Question: Which state is mentioned in the document?
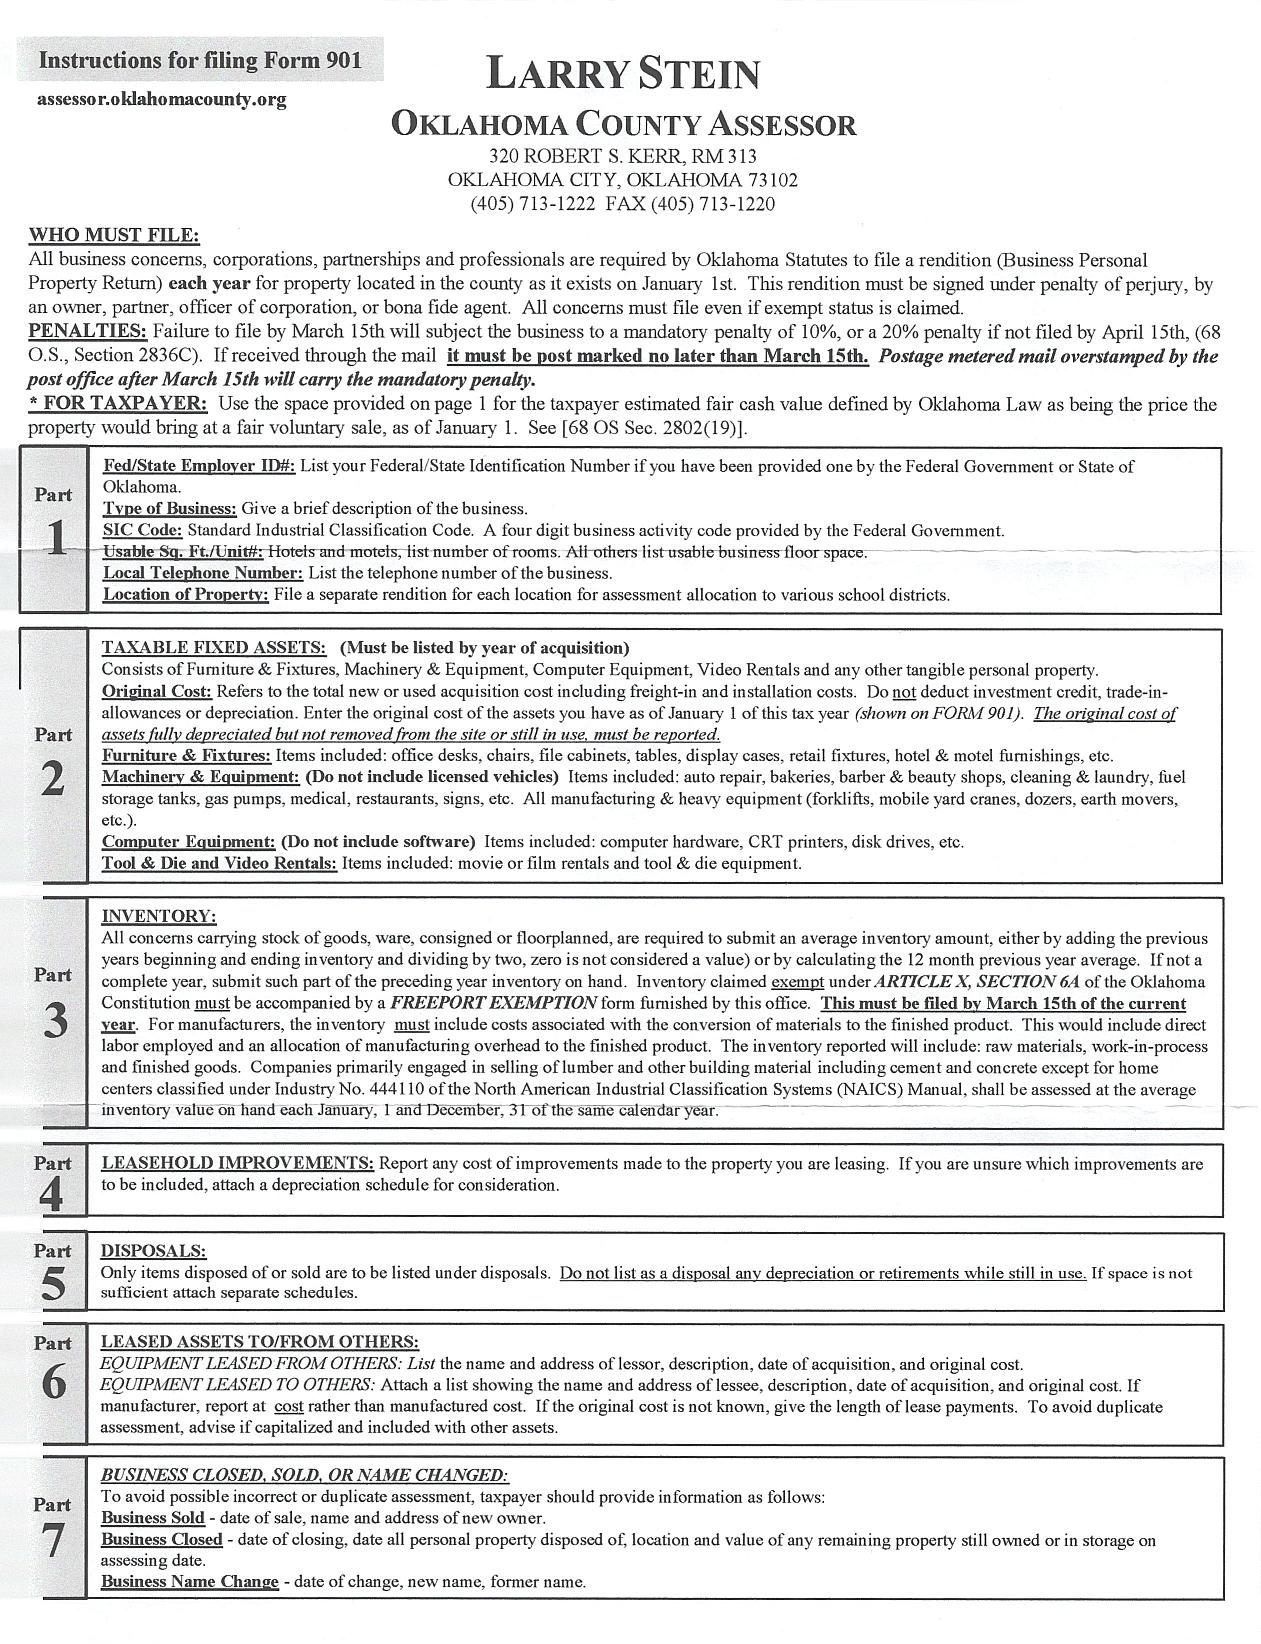
Answer: "Oklahoma"